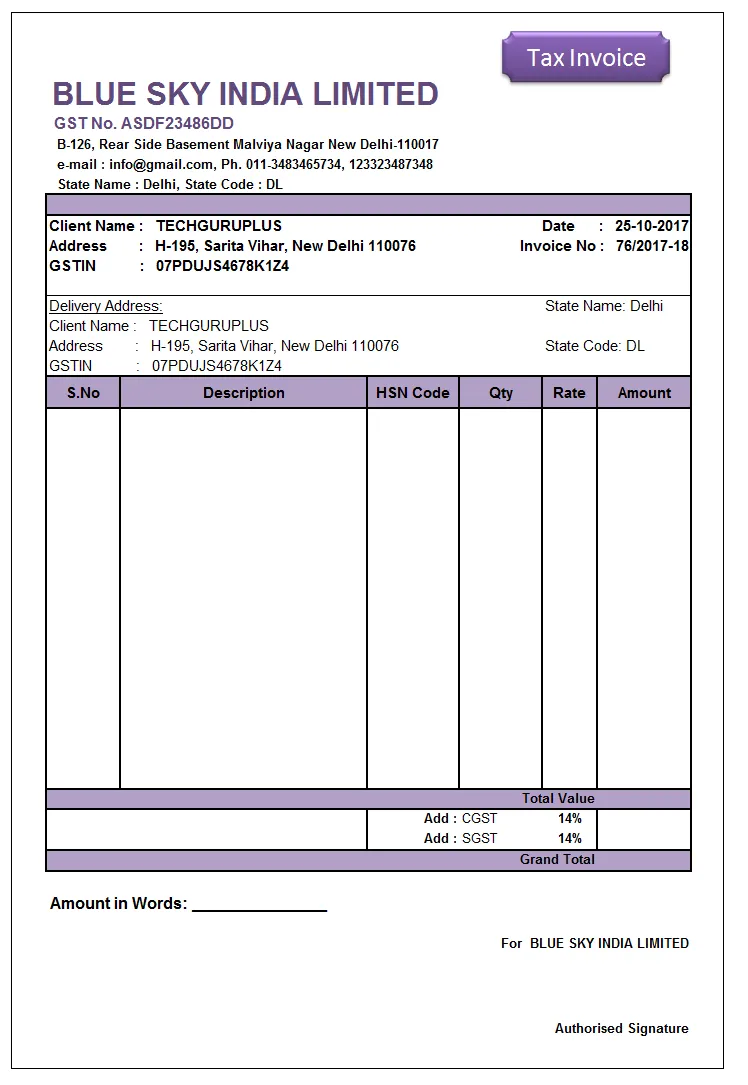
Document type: Invoice